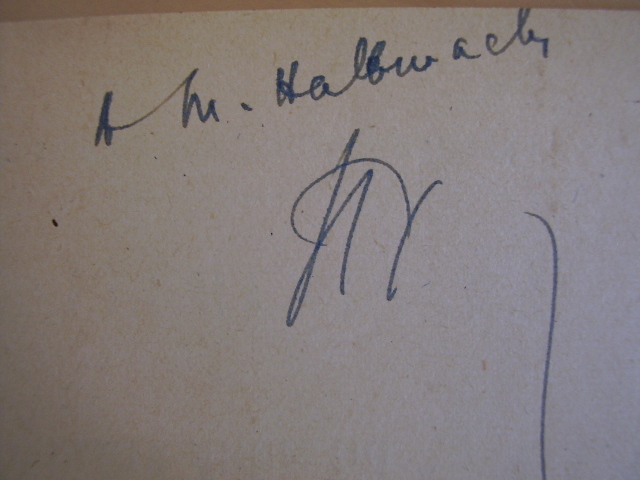
Signature of: georges davy